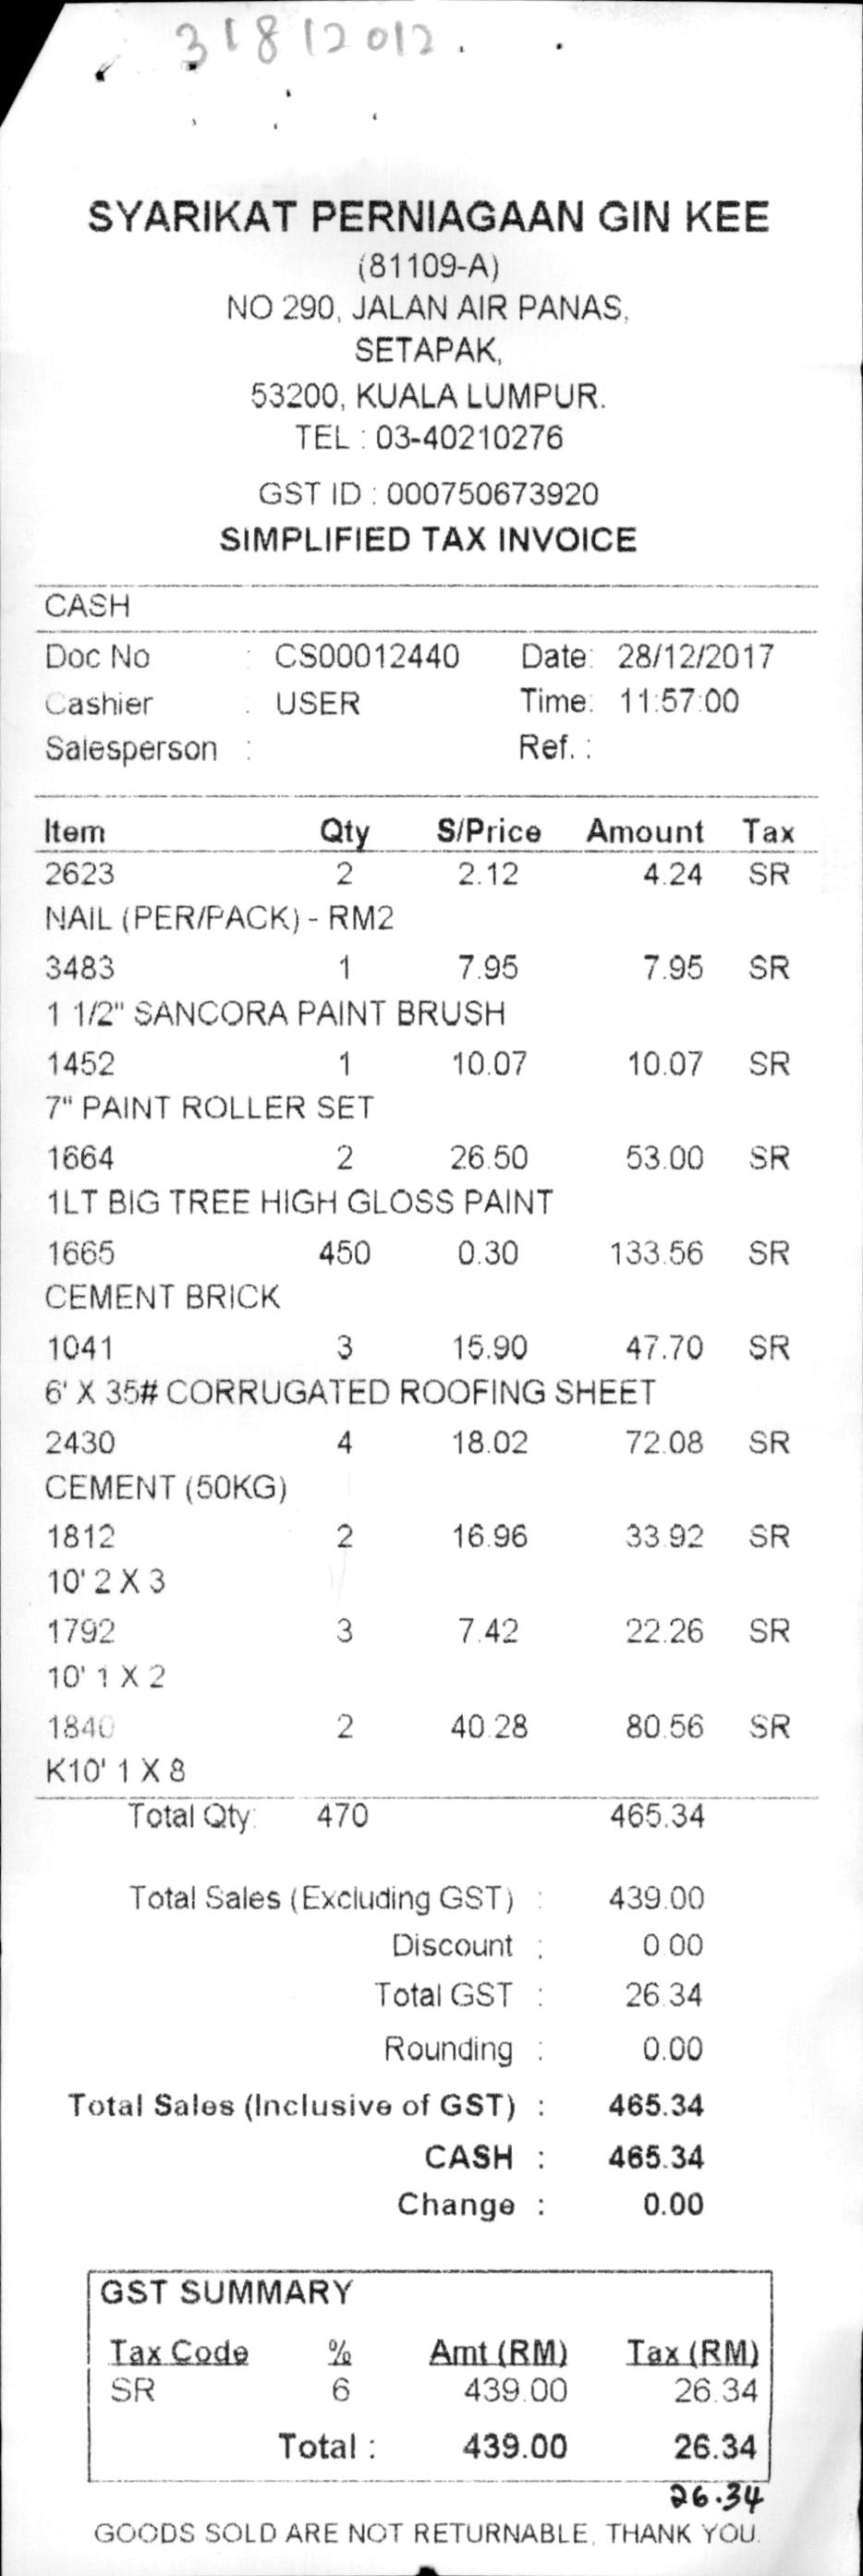
SYARIKAT PERNIAGAAN GIN KEE
(81109-A)
NO 290, JALAN AIR PANAS,
SETAPAK,
53200, KUALA LUMPUR
TEL : 03-40210276
GST ID : 000750673920
SIMPLIFIED TAX INVOICE
CASH
DOC NO
:
CS00012440
DATE:
28/12/2017
CASHIER
:
USER
TIME:
11:57:00
SALESPERSON
:
REF. :
ITEM
QTY
S/PRICE
AMOUNT
TAX
2623
2
2.12
4.24
SR
NAIL (PER/PACK)-RM2
3483
1
7.95
7.95
SR
1 1/2" SANCORA PAINT BRUSH
1452
1
10.07
10.07
SR
7" PAINT ROLLER SET
1664
2
26.50
53.00
SR
1LT BIG TREE HIGH GLOSS PAINT
1665
450
0.30
133.56
SR
CEMENT BRICK
1041
3
15.90
47.70
SR
6' X 35# CORRUGATED ROOFING SHEET
2430
4
18.02
72.08
SR
CEMENT (50KG)
1812
2
16.96
33.92
SR
10'2X3
1792
3
7.42
22.26
SR
10' 1X2
1840
2
4028
80.56
SR
K10' 1 X 8
TOTAL QTY:
470
465.34
TOTAL SALES (EXCLUDING GST) :
439.00
DISCOUNT :
0.00
TOTAL GST :
26.34
ROUNDING :
0.00
TOTAL SALES (INCLUSIVE OF GST) :
465.34
CASH :
465.34
CHANGE :
0.00
GST SUMMARY
TAX CODE
%
AMT(RM)
TAX(RM)
SR
6
439.00
26.34
TOTAL :
439.00
26.34
GOODS SOLD ARE NOT RETURNABLE, THANK YOU